Question: What do the imaging results show?
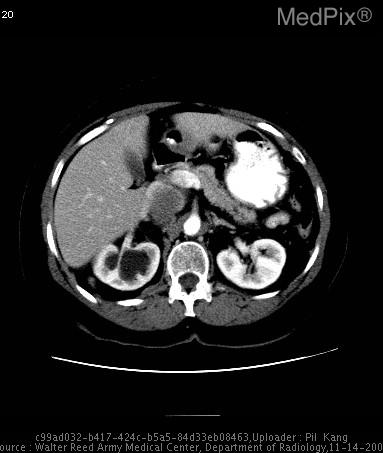
Answer: The imaging shows CT with intravenous and oral contrast material demonstrates a large retroperitoneal mass with central dystrophic calcifications.  This mass is completely separate from the right kidney, which other than the hydronephrosis and the presence of the ureteral stent, is otherwise unremarkable.  The liver was also normal.

Superior images demonstrate a "beak sign" with the inferior vena cava and the left renal vein, strongly suggestive of the vascular origin of this tumor.

Note the presence of the ureteral stent, and the image demonstrating that the mass has extrinsic mass effect on the course of the ureter, causing the original clinical problem for which this patient was treated. CT with intravenous and oral contrast material demonstrates a large retroperitoneal mass with central calcifications.  This mass is completely separate from the right kidney, which other than the hydronephrosis and the presence of the ureteral stent, is otherwise unremarkable.  The liver was also normal.

These images demonstrate a "beak sign" with the inferior vena cava, strongly suggestive of the vascular origin of this tumor..